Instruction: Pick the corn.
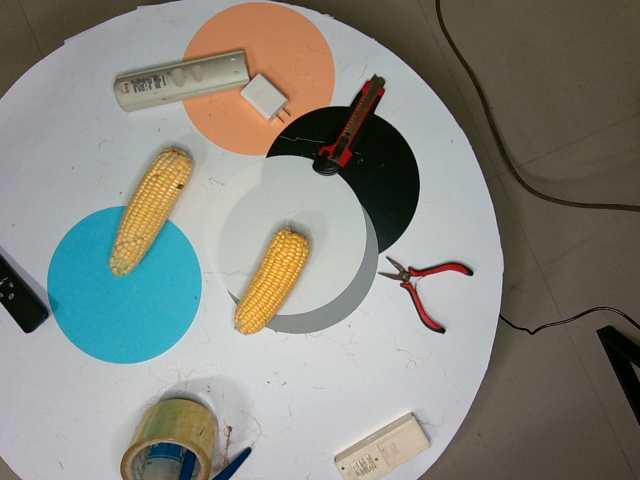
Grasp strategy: vertical